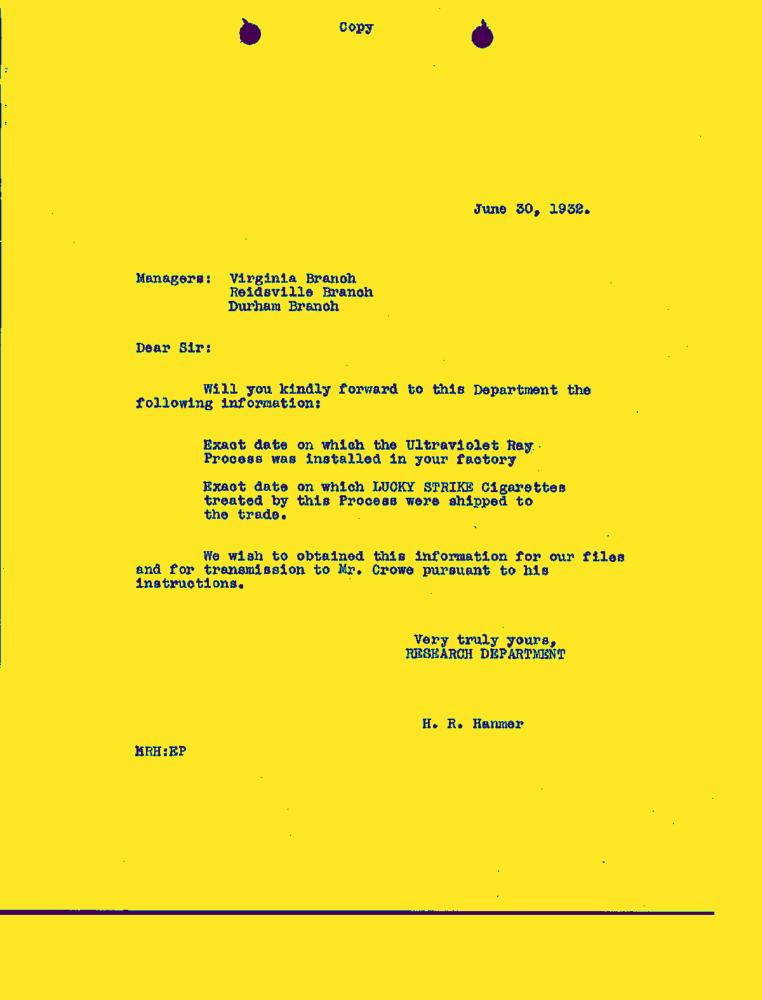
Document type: Letter-Doc